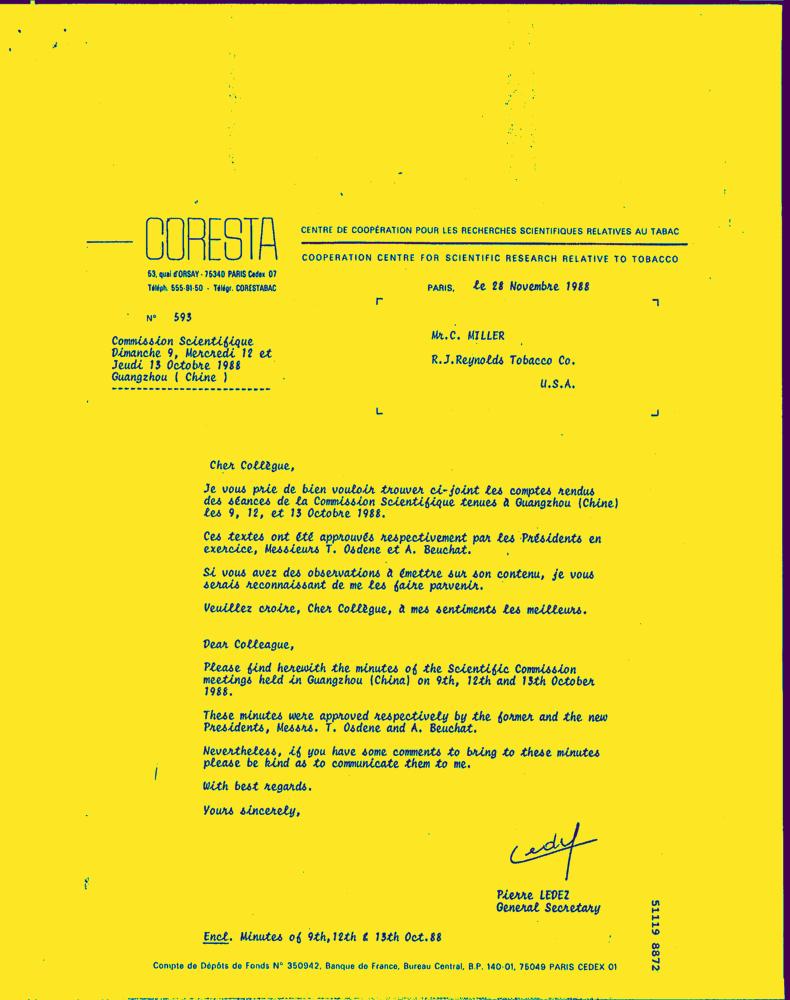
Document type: Letter-Doc